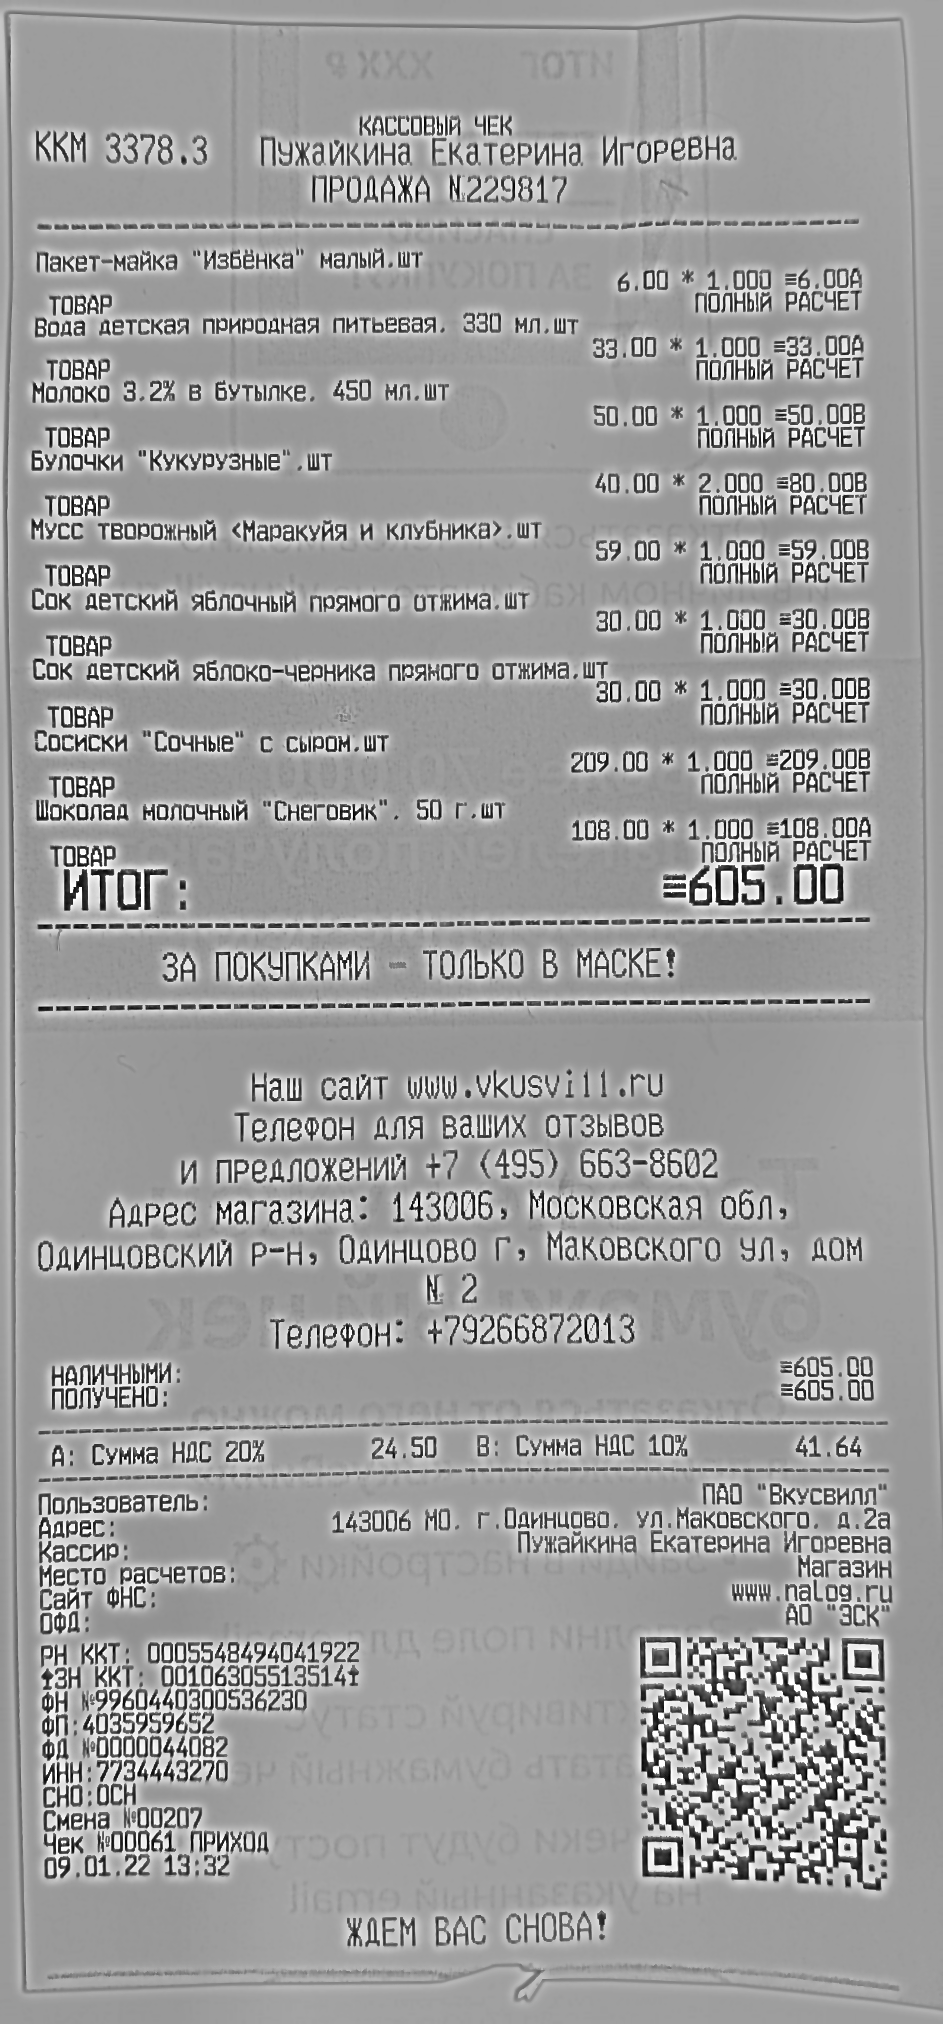
Продавец: Магазин продуктов для здорового питания
Дата: 09.01.22
Товары: Пакет-майка "Избёнка" малый; Вода детская природная питьевая 330 мл; Молоко 3.2% в бутылке 450 мл; Булочки "Кукурузные"; Мусс творежный «Маракуйя и клубника»; Сок детский яблочный прямого отжима; Сок детский яблоко-черника прямого отжима; Сосиски "Сочные" с сыром; Шоколад молочный "Снеговик" 50 г
Количество: 1.000; 1.000; 1.000; 2.000; 1.000; 1.000; 1.000; 1.000; 1.000
Цена: 6.00; 33.00; 50.00; 40.00; 59.00; 30.00; 30.00; 209.00; 108.00
Сумма: 6.00; 33.00; 50.00; 80.00; 59.00; 30.00; 30.00; 209.00; 108.00
Итого: 605.00